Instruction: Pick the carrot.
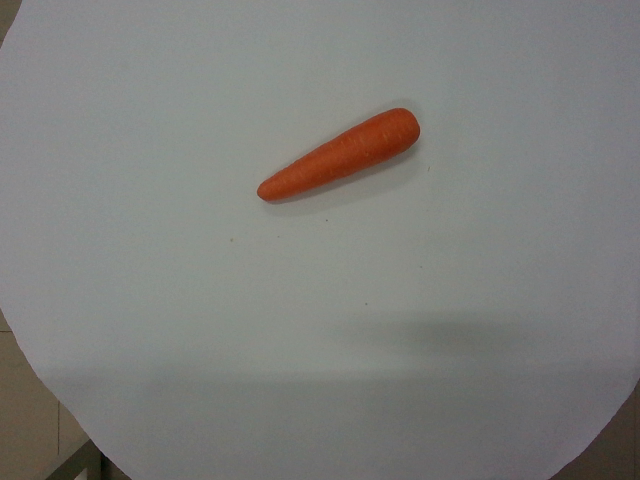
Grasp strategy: vertical